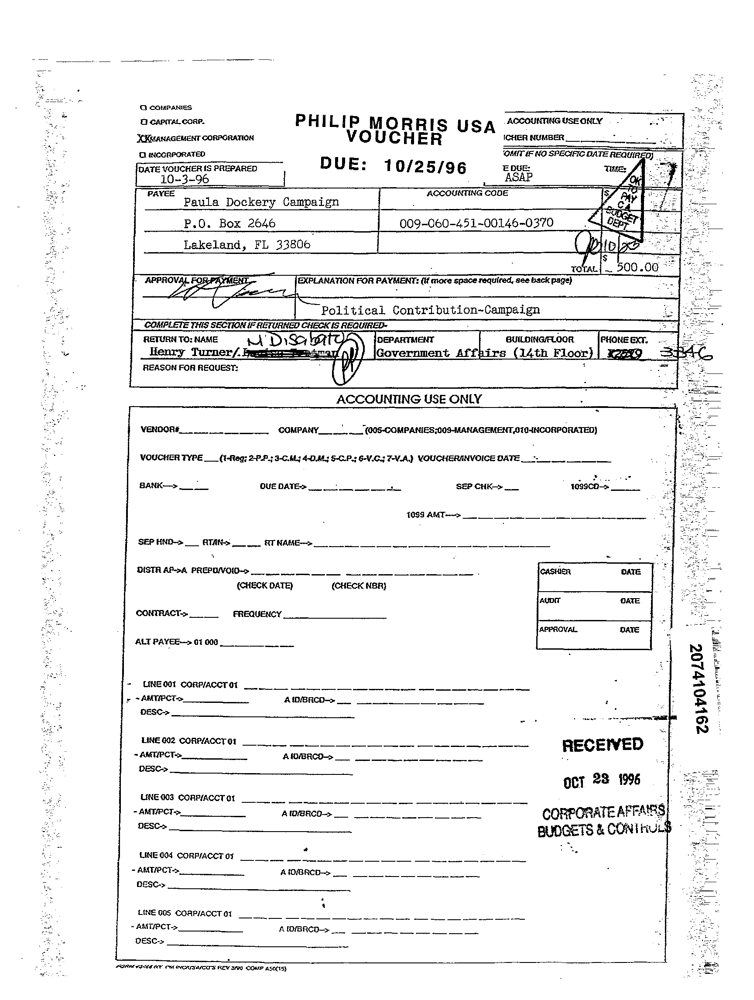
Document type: Invoice